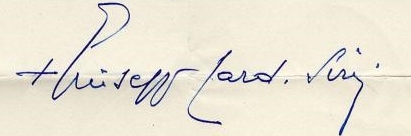
Signature of: giuseppe siri